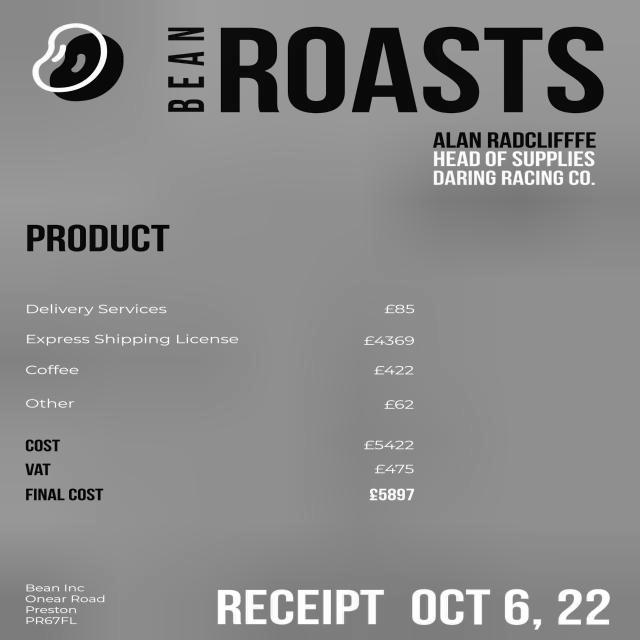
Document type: Invoice